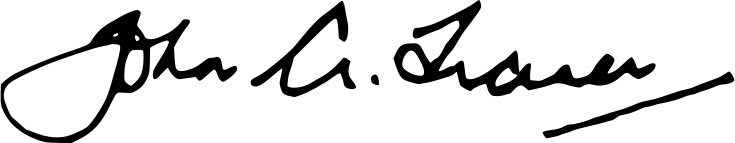
Signature of: john a fraser